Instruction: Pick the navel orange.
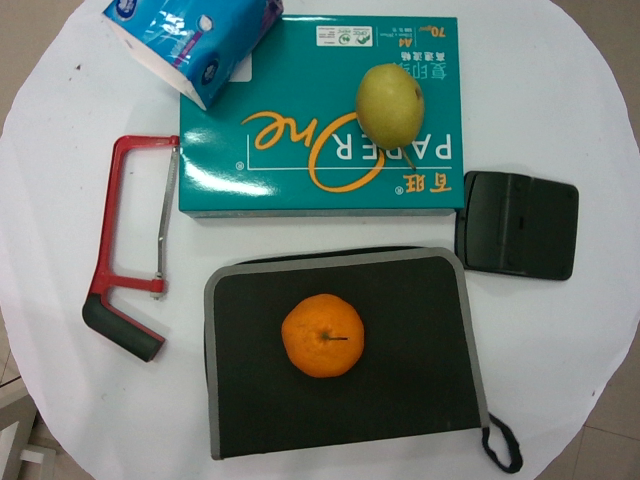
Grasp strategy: vertical